Question: What are the imaging findings?
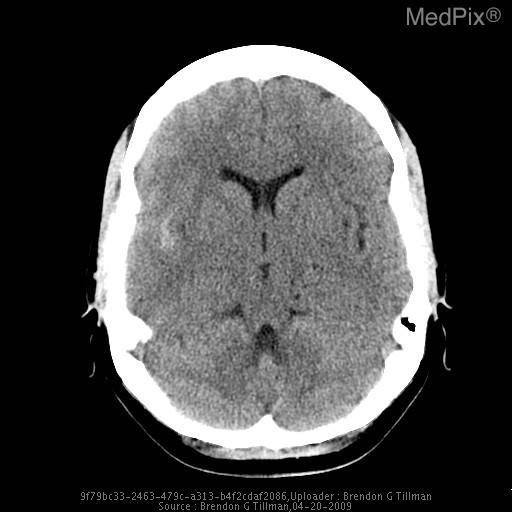
Answer: The imaging shows CT:  Axial Noncontrast CT of the Brain showed an acute SAH in the right frontal lobe brain.

Cerebral angiogram:  Lateral projection of the right cerebral angiogram demonstrated irregular variable caliber in cortical vessels in the right MCA distribution.

MRI/MRA:  Diffusion weight image, Apparent Diffusion Coefficient MRI, and T2-weighted images of brain demonstrate an acute infarct in the right mid-posterior cerebellar in the superior cerebellar vascular territory.

Axial FLAIR MRI of the brain showed multiple nonspecific small foci of increased FLAIR signal within the anterior aspects of the external capsule bilaterally.

3D time of flight MRA of the cerebral arteries demonstrated MCA cortical vessel caliber variation. Axial Noncontrast CT of the Brain showing SAH in the right Sylvian fissure..